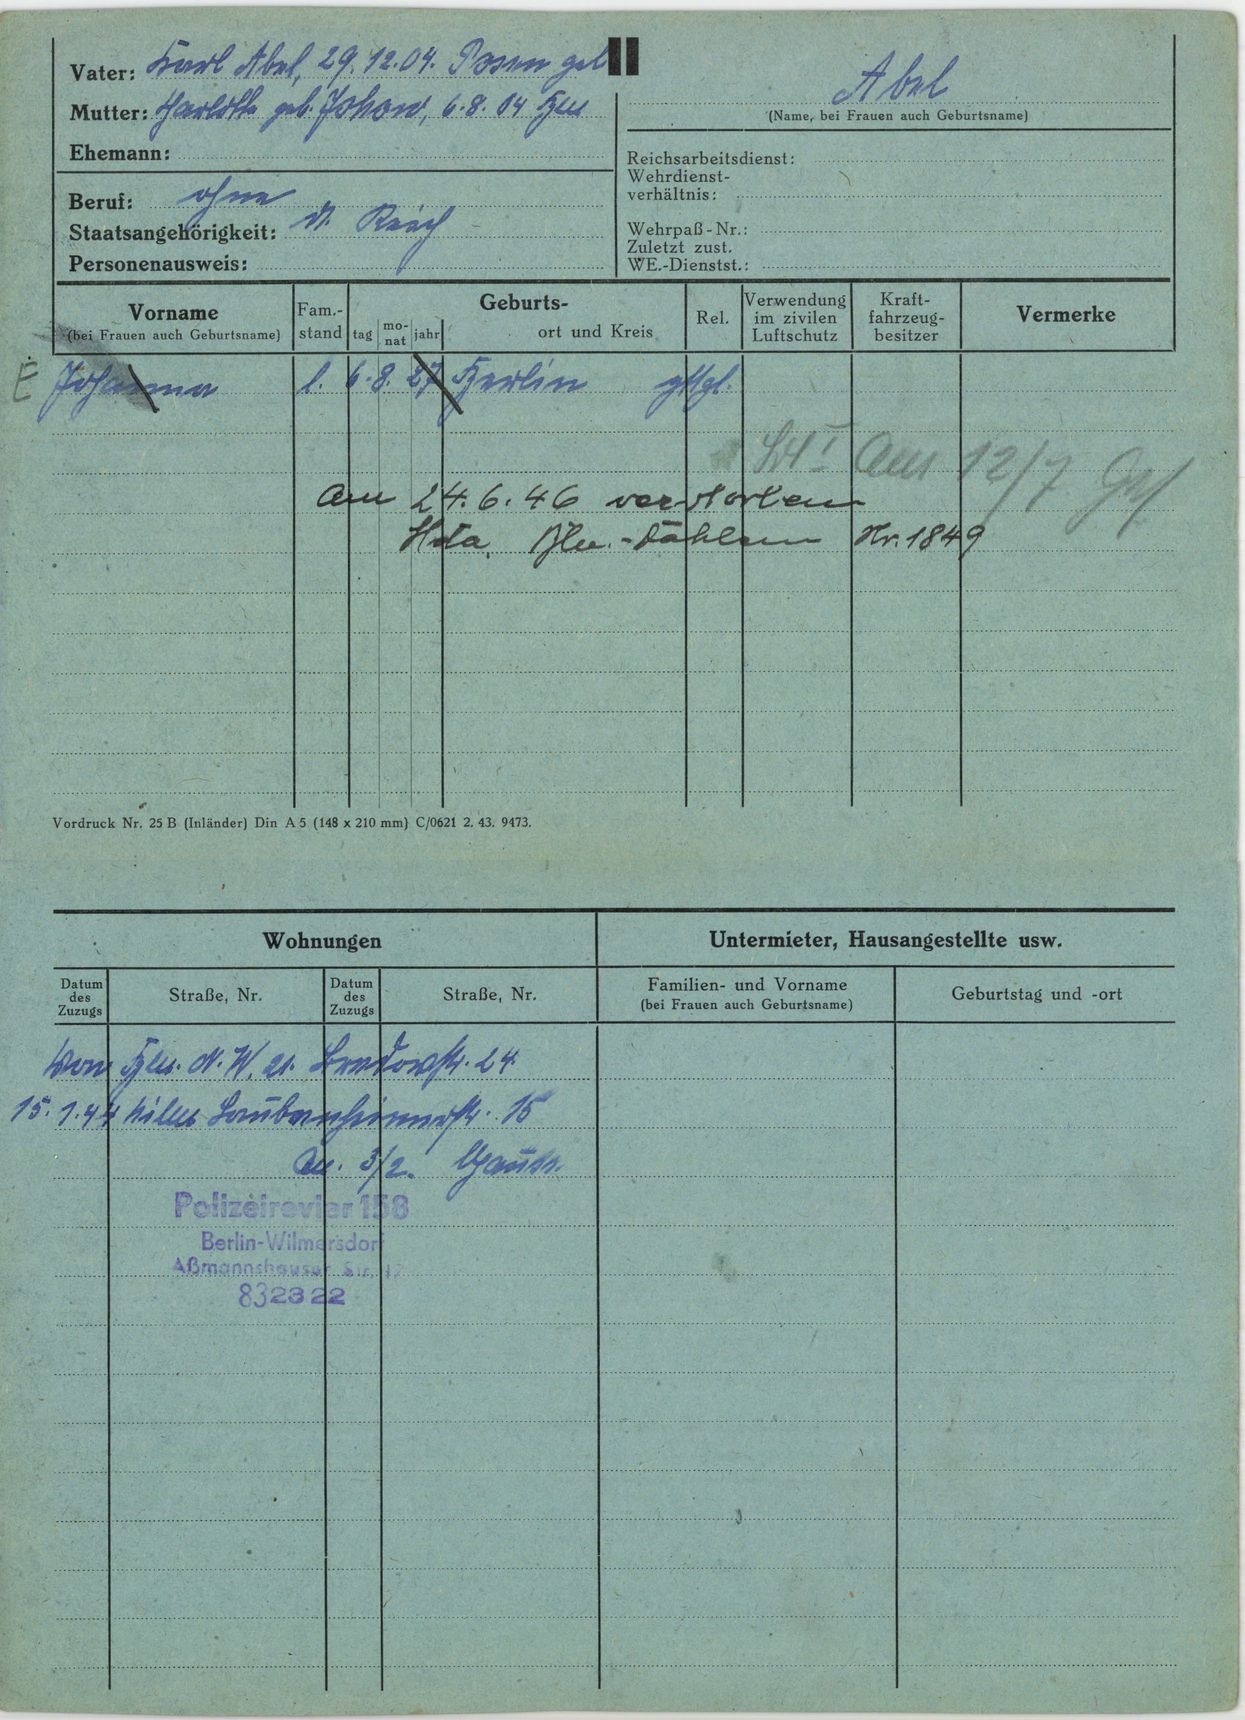
Abel